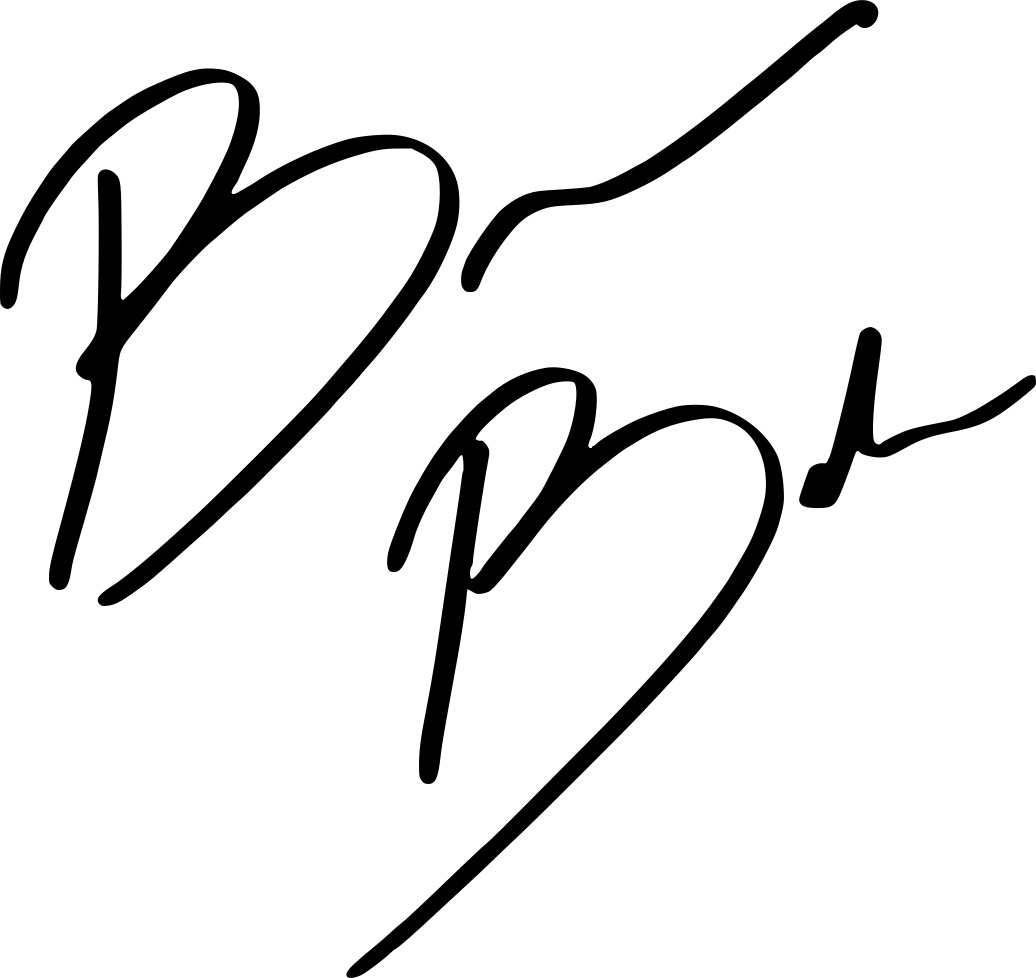
Signature of: bianca belair